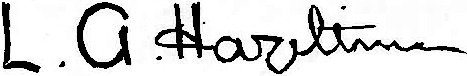
Signature of: louis alan hazeltine